Question: How does the patient history play a role?
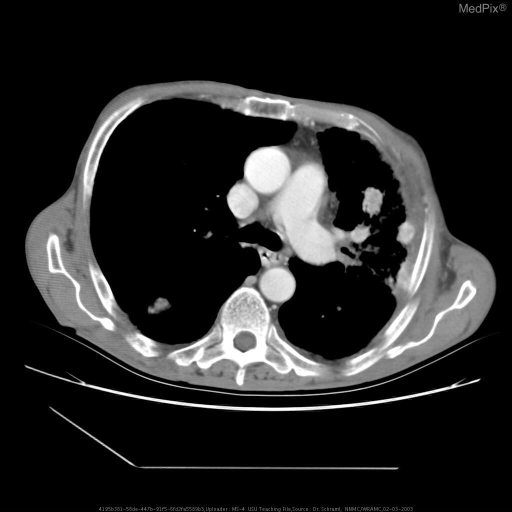
Answer: The patient's history of 67 y/o male presents for further evaluation of an abnormal chest radiograph, discovered during a recent episode of both hepatic and left kidney abscesses. is key in understanding the case.